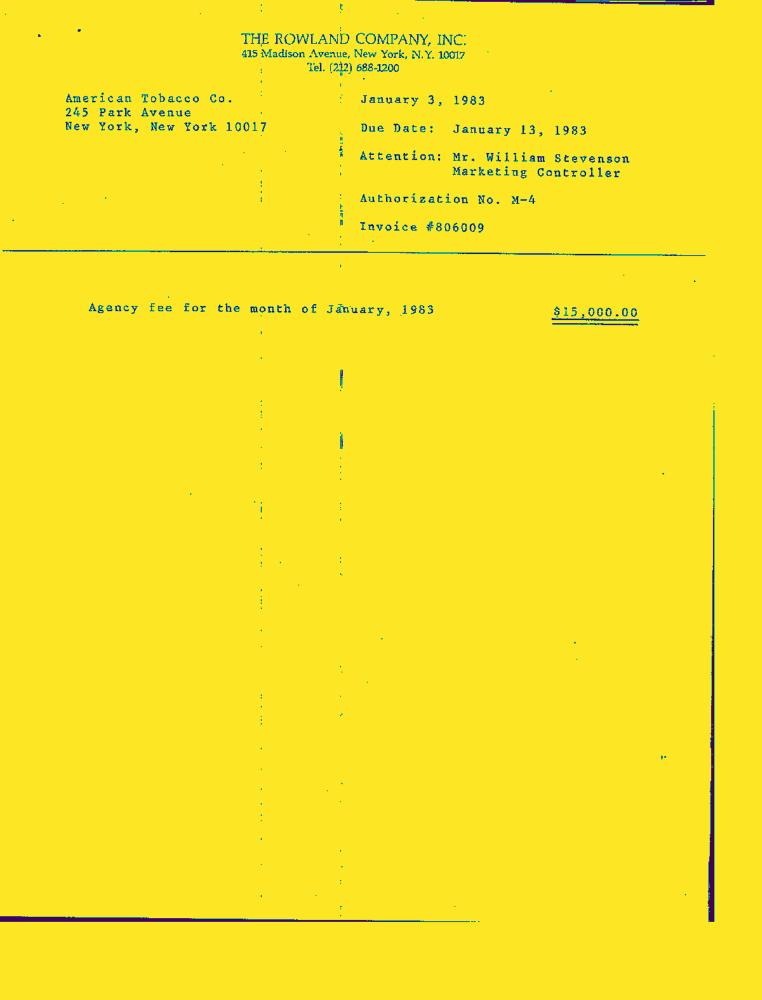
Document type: Invoice-Doc